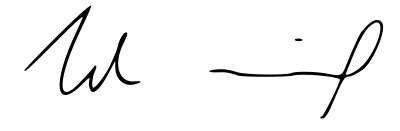
Signature of: roland emmerich